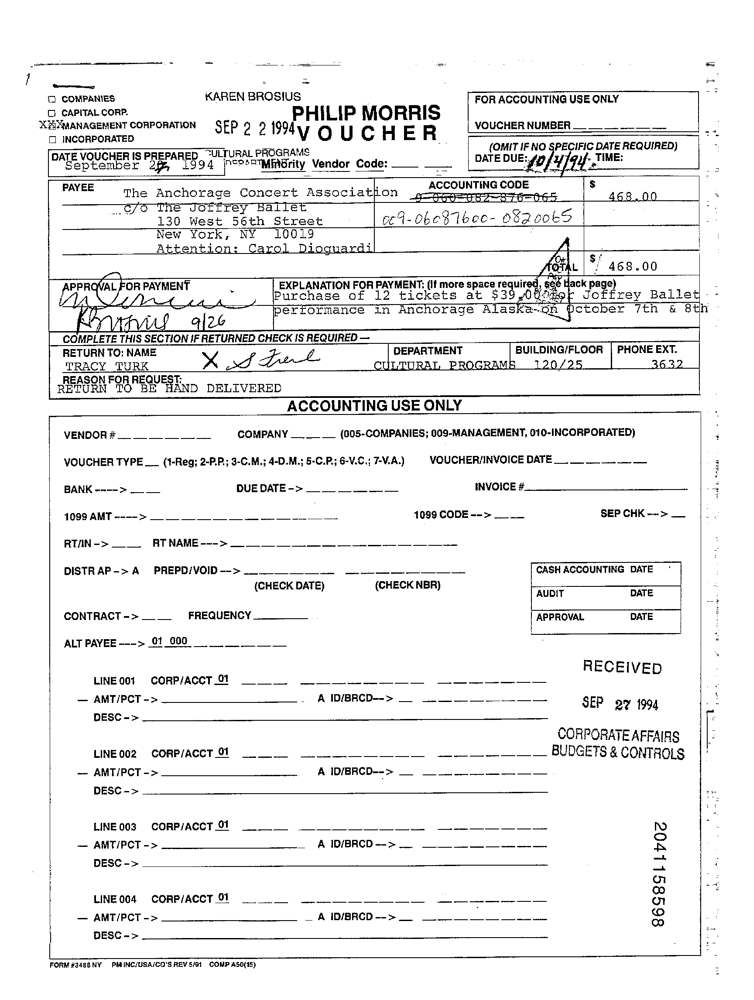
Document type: Invoice